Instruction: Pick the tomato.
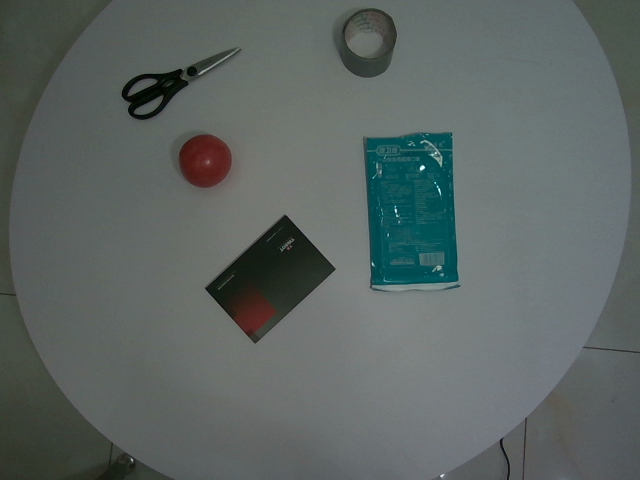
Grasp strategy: vertical